Question: How is the history relevant to the case?
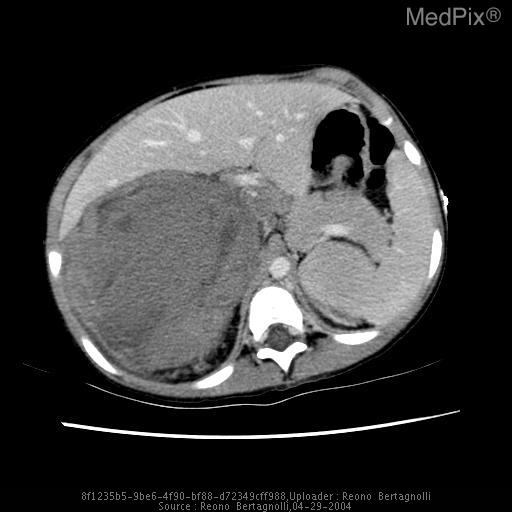
Answer: The patient's history of 5 year female with a single episode of painless hematuria which rapidly progressed to clots of blood over two days.  She initially presented to the emergency room.  She was instructed to follow up the next day to her primary care provider.  She returned to the emergency room the next morning with right upper quadrant pain and vomiting and was found to have a right abdominal mass.  A CT scan was performed at that time demonstrating bilateral renal masses as described in the images. is key in understanding the case.